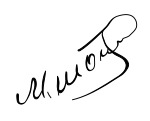
Signature of: magomed shataev